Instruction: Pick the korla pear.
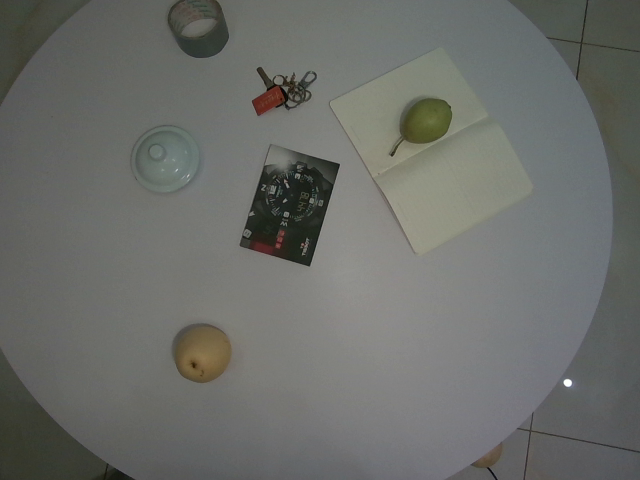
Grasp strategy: vertical